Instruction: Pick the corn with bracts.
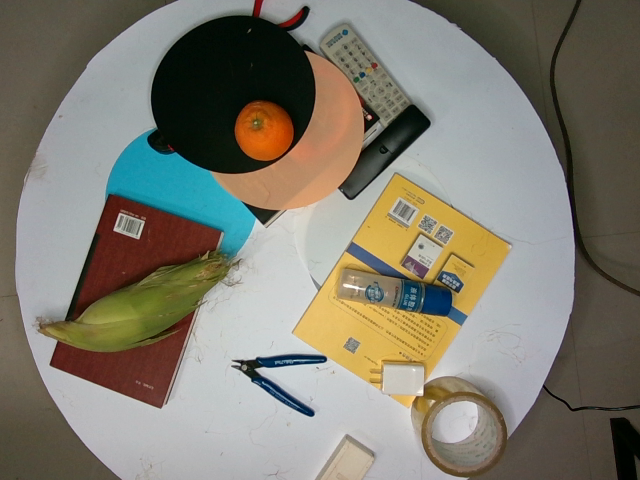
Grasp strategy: vertical